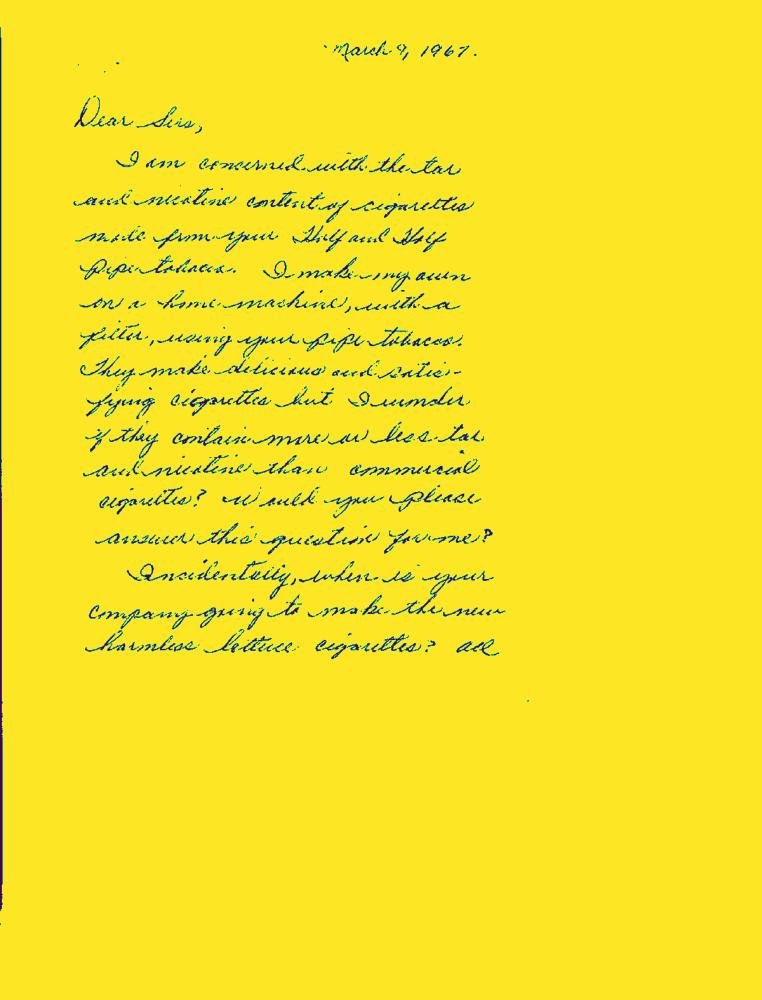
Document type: Letter-Doc